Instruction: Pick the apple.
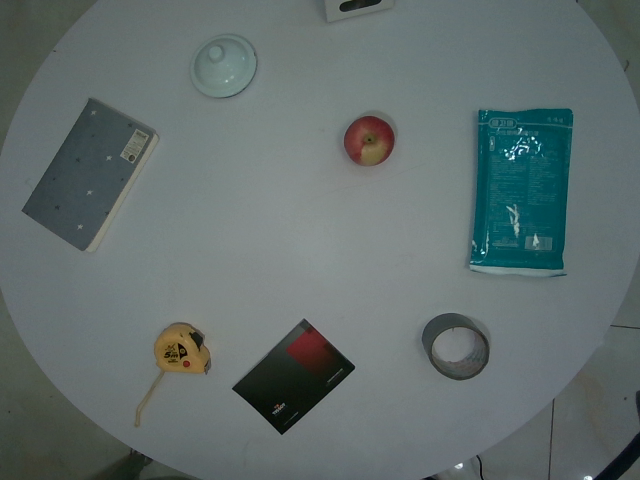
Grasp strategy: vertical